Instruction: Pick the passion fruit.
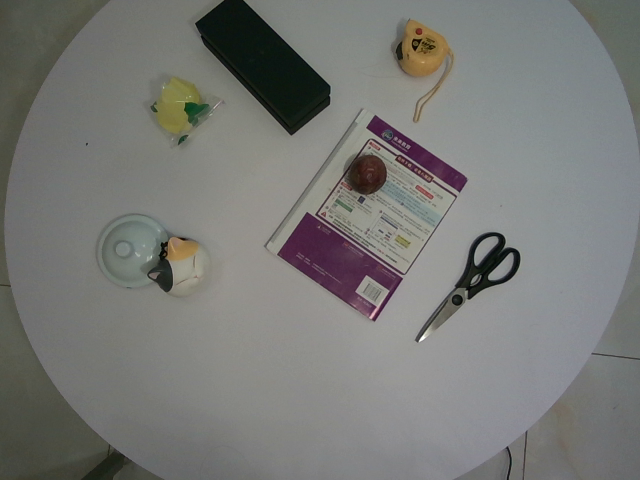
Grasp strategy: vertical